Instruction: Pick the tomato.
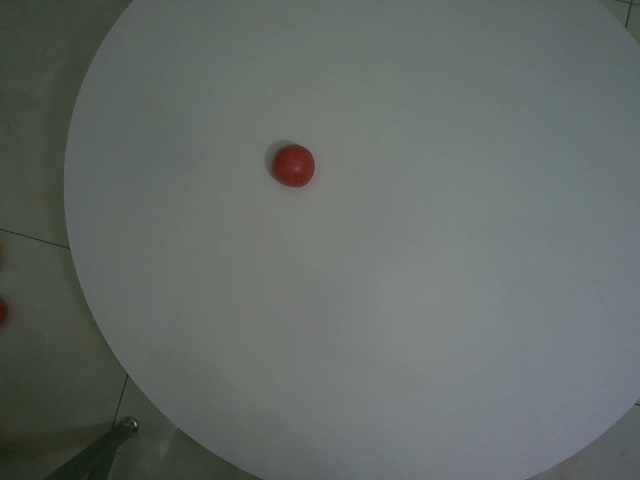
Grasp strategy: vertical